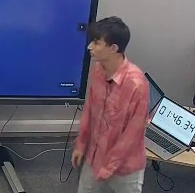
Транскрипция: Let's talk about clothes. And first task for me is to make a short quiz with the vocabulary from the topic clothes. And about this part of the task I will tell you later. So, one by one we will do this task. So, you can start. Let's name all the answers, but choose one.
Категория: Коммуникативные модальности
Подкатегория: Невербальное; Паравербальное
Описание действия: Педагог подходит к доске, указывает рукой на задание и дает пояснения о том, как его выполнять, выделяя паузами и интонацией необходимые элементы для выполнения задания
Контекст и комментарии: 1. Контекст ДО: ученики выслушали новую тему и собирались переходить к практике. 2. Реакция ПОСЛЕ: ученики внимательно следят за действиями учителя на доске. 3. Педагогический смысл: действие было эффективно, так как пояснение к заданию было продемонстрировано наглядно и эмоционально, благодаря чему ученики усвоили доступный материал и смогли самостоятельно выполнить задание